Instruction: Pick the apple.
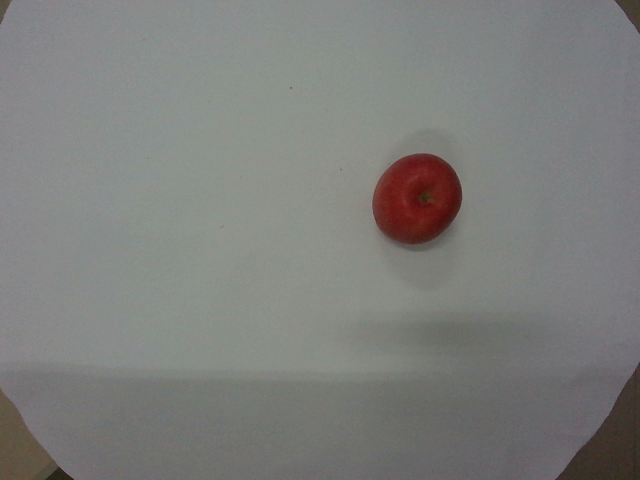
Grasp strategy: vertical